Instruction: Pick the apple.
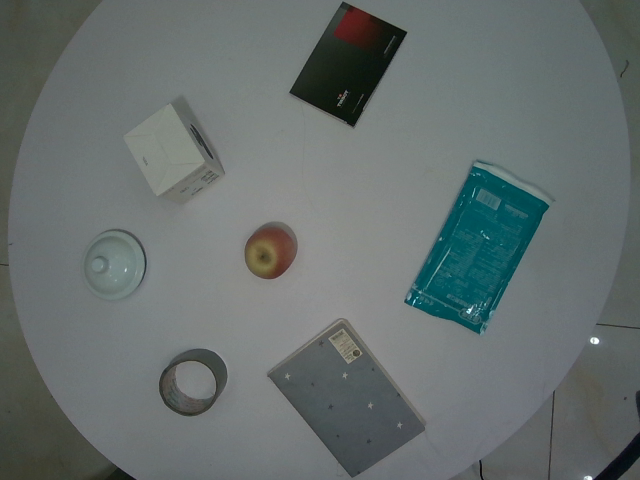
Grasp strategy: vertical